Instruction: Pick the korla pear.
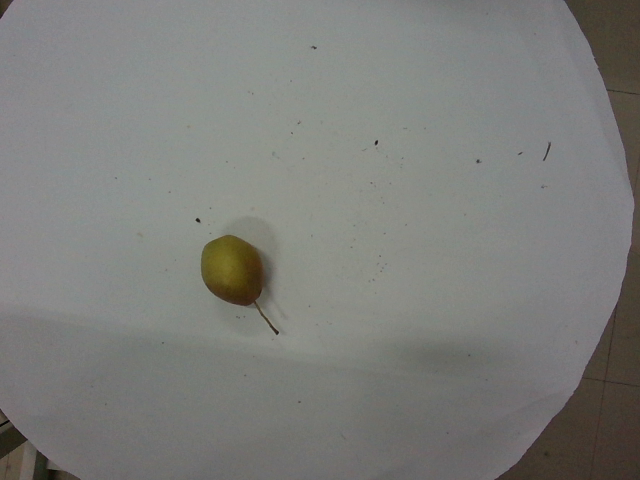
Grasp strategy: vertical